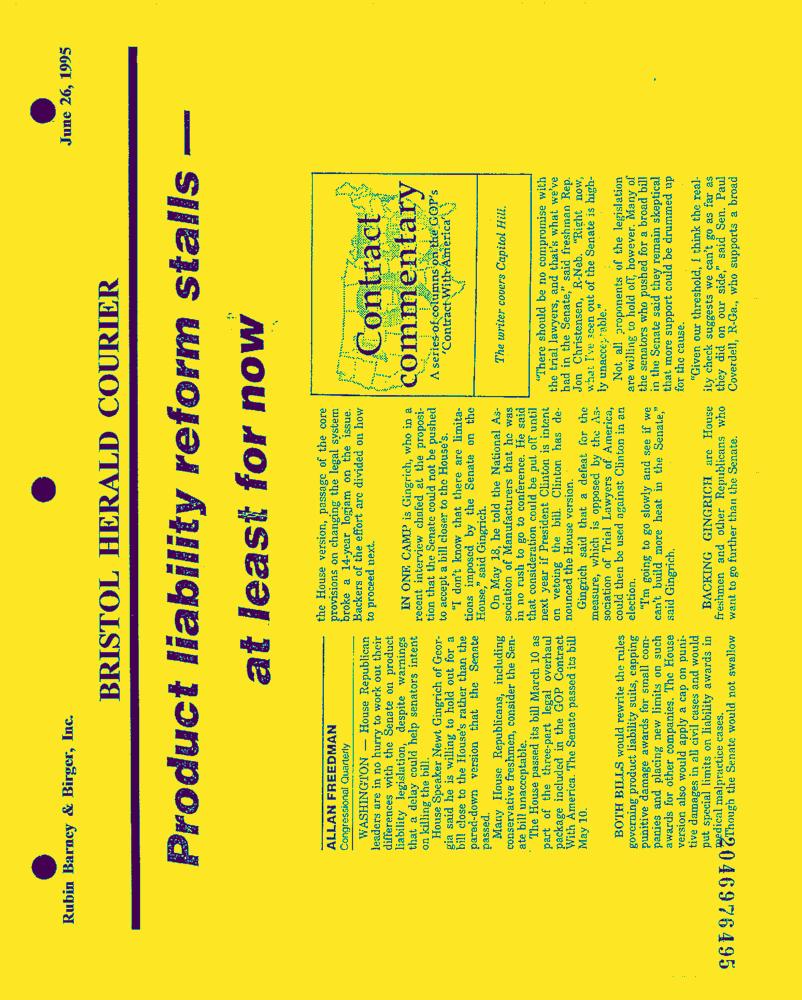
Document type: News-Article